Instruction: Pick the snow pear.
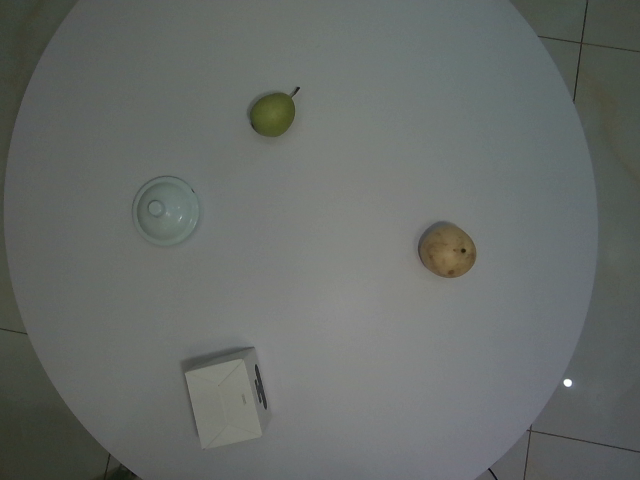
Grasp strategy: vertical